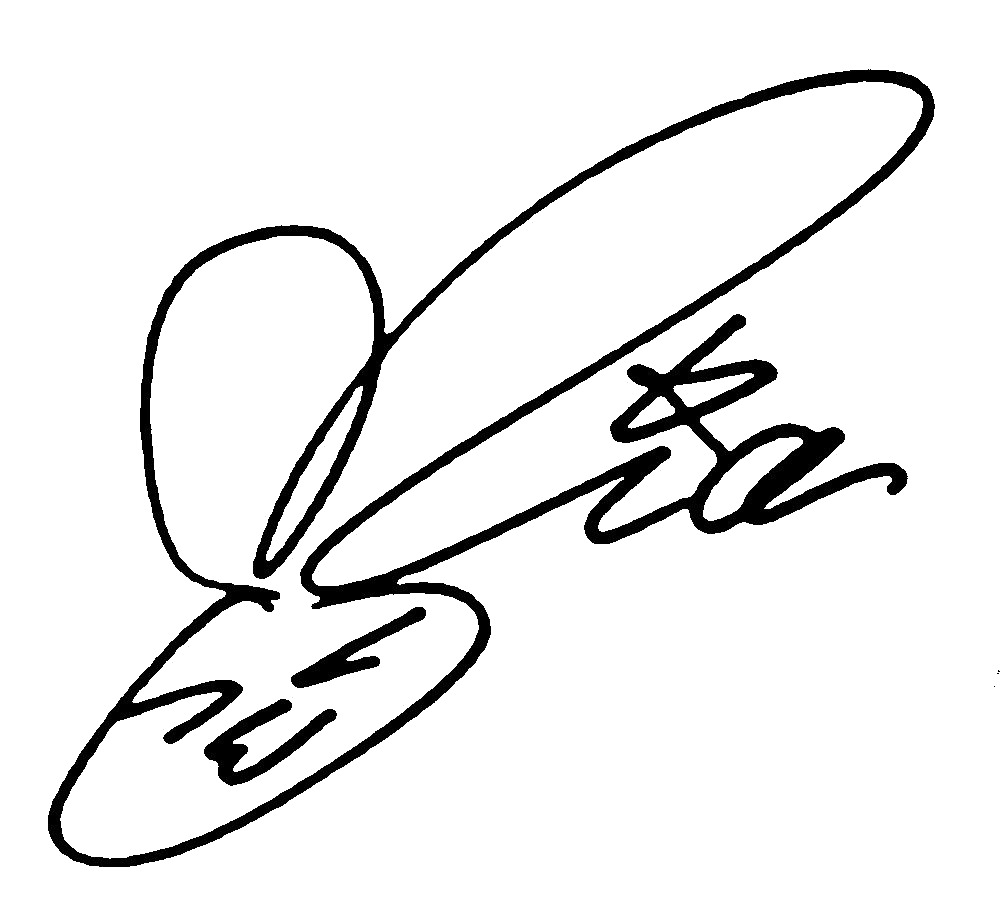
Signature of: mion sonoda